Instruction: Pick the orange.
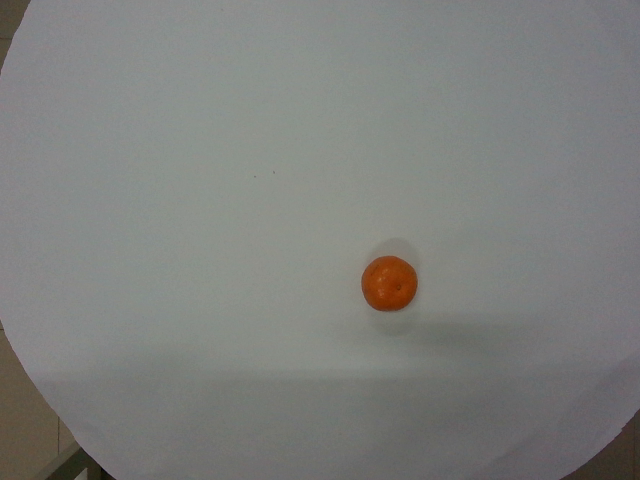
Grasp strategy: vertical